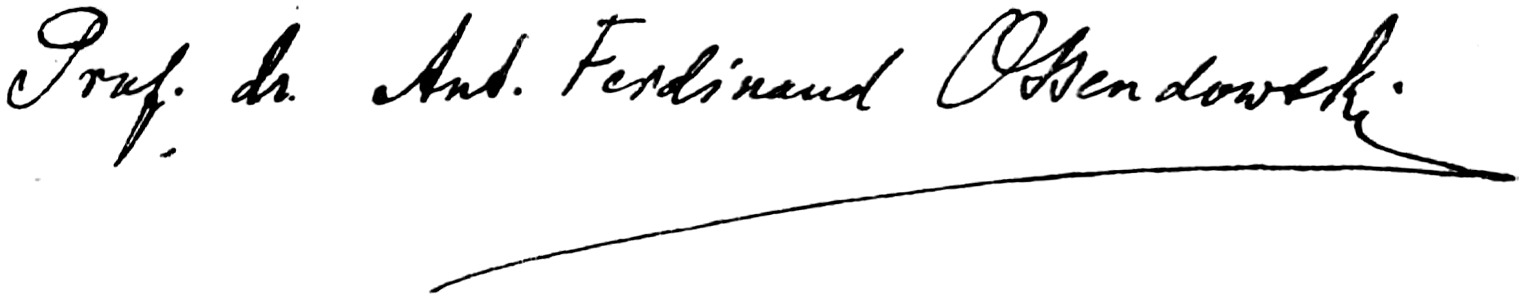
Signature of: ferdynand antoni ossendowski